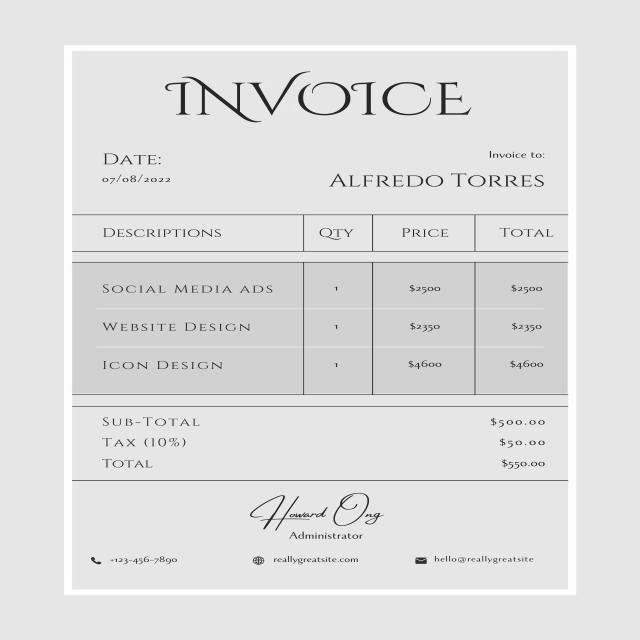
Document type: Invoice